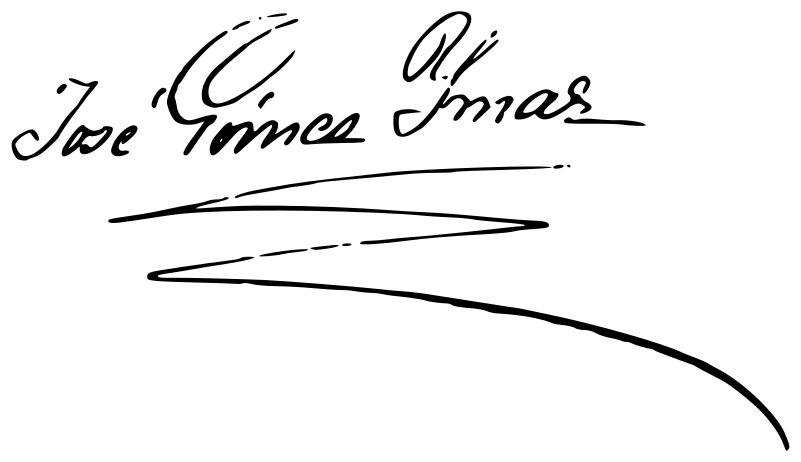
Signature of: josé gómez imaz simón